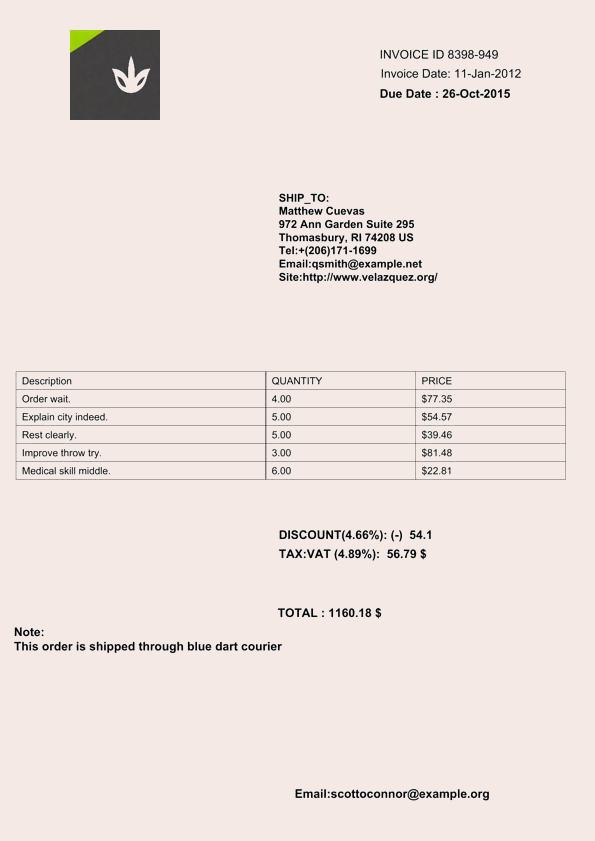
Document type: Invoice